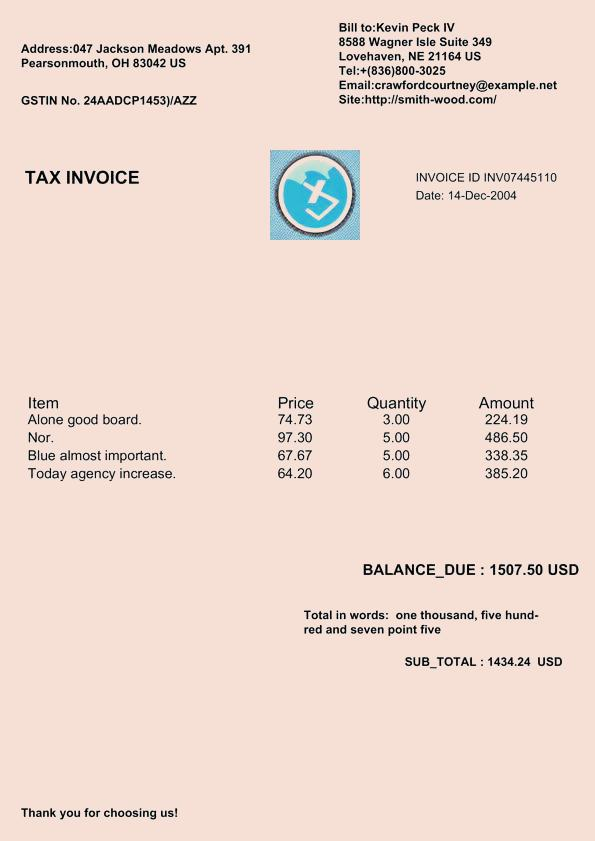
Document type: Invoice